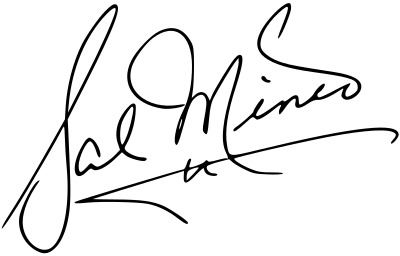
Signature of: sal mineo